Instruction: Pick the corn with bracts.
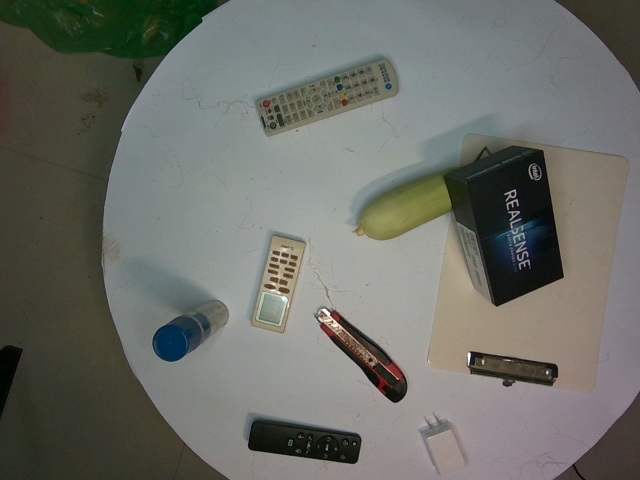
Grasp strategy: vertical